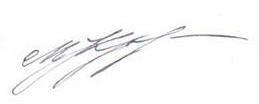
Signature of: mykhailo koval